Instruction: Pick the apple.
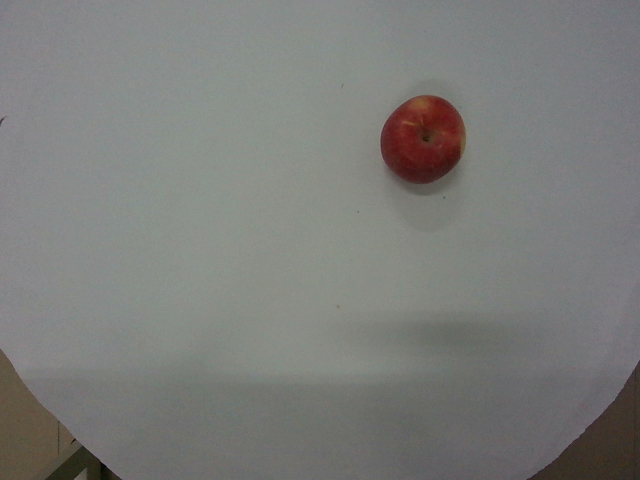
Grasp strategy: vertical